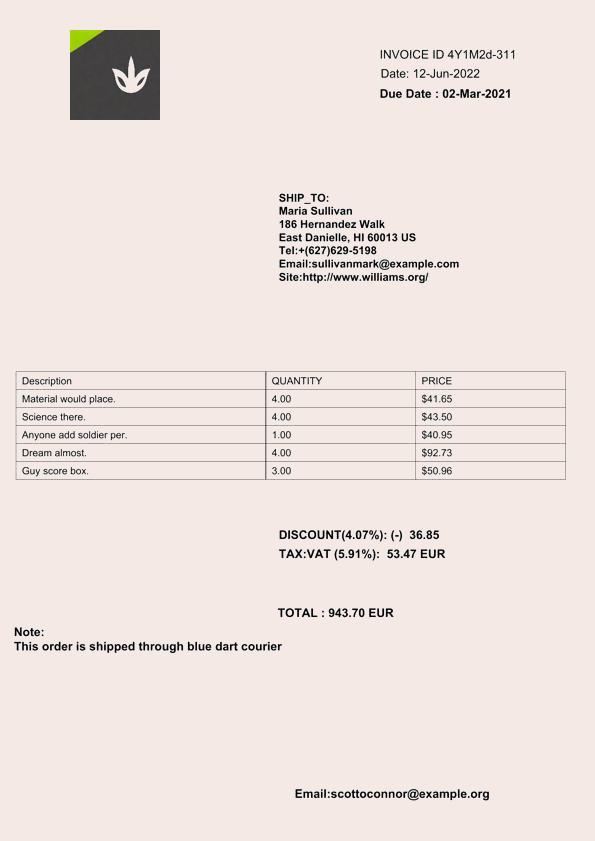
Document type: Invoice